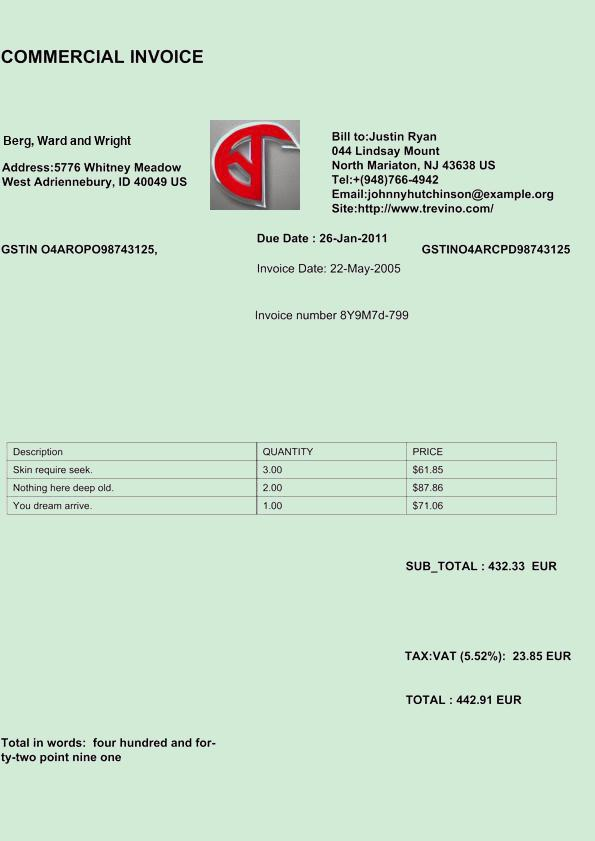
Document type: Invoice